Question: What might the diagnosis be?
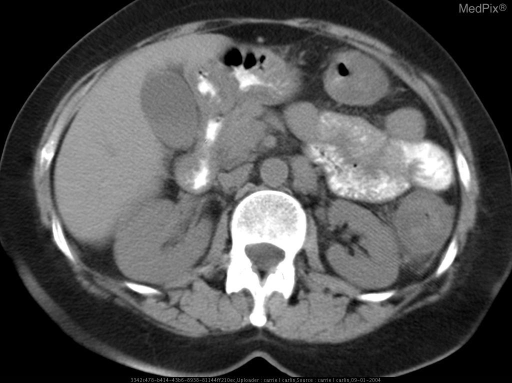
Answer: The possible diagnosis includes ischemic colitis associated with IMA hypoperfusion..